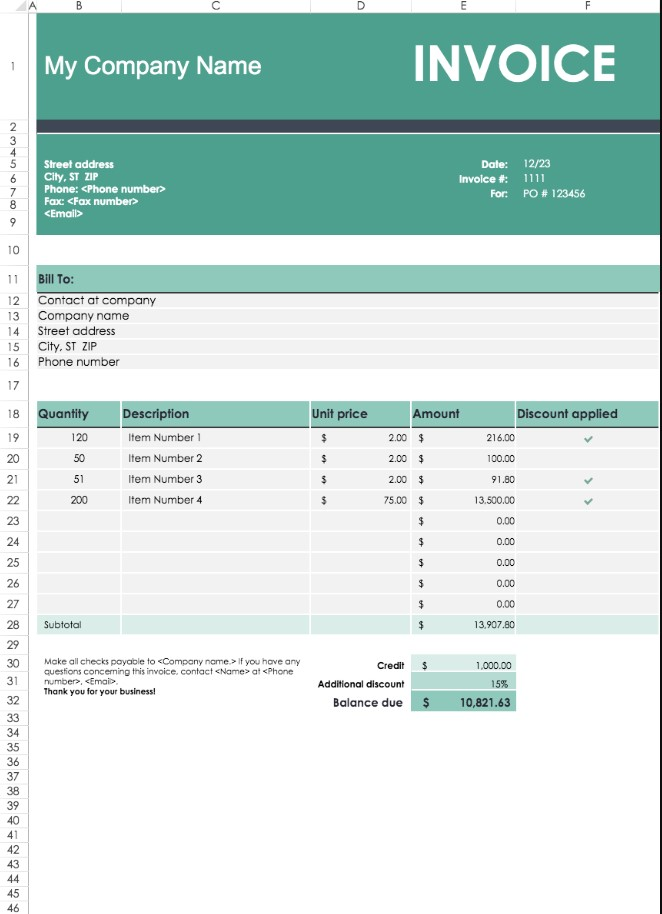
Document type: Invoice